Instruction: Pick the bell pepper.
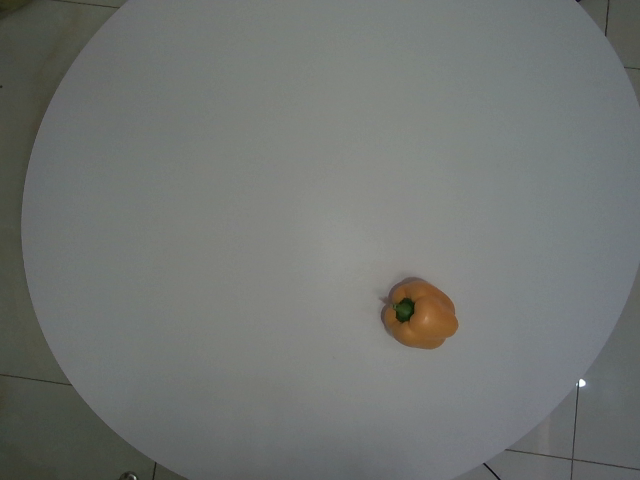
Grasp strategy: vertical